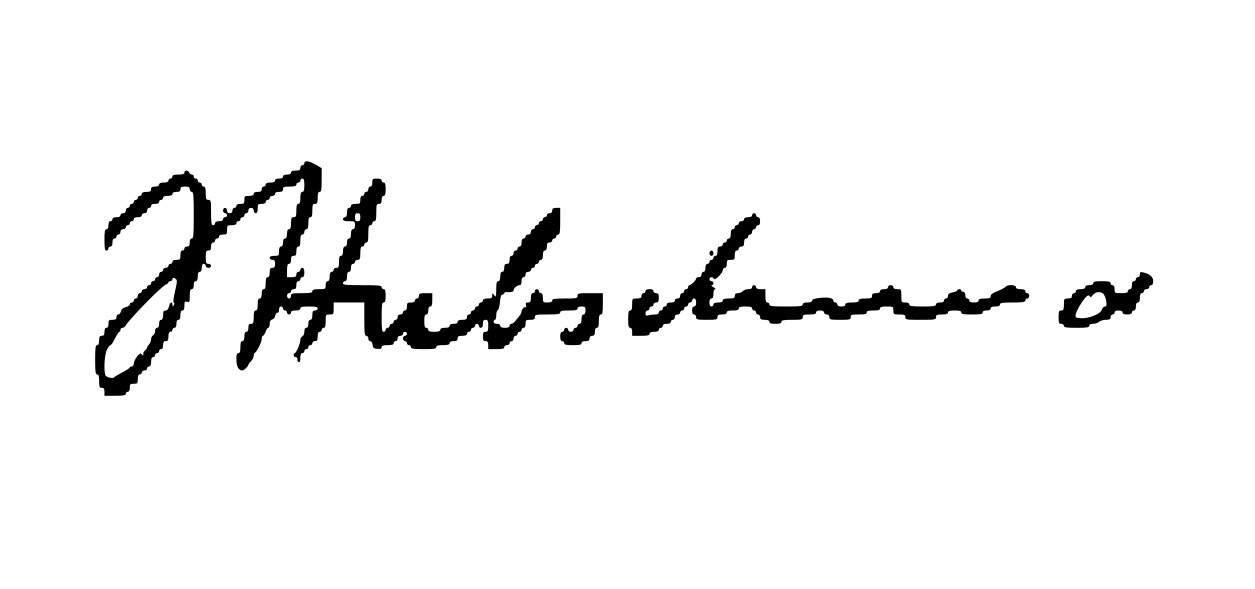
Signature of: johannes hubschmid